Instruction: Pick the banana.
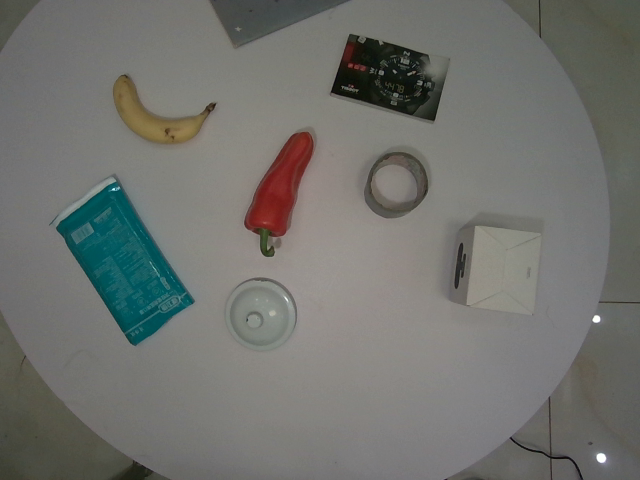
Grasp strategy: vertical